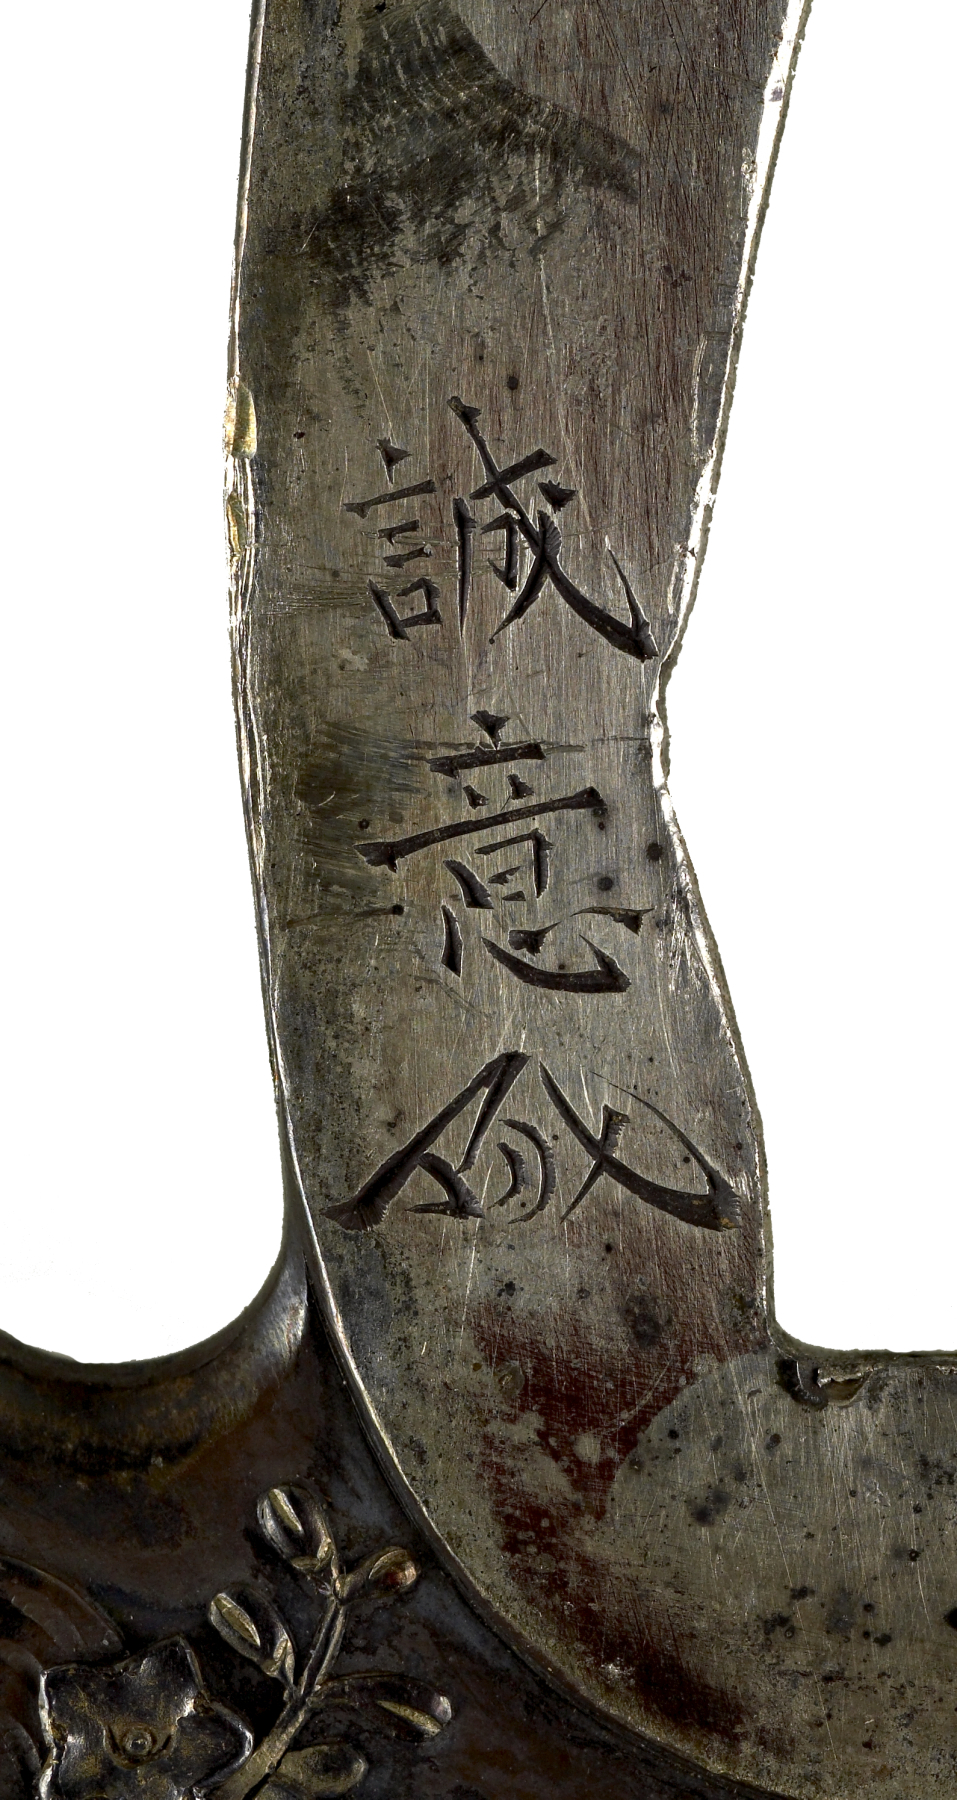
Signature of: gotō seii